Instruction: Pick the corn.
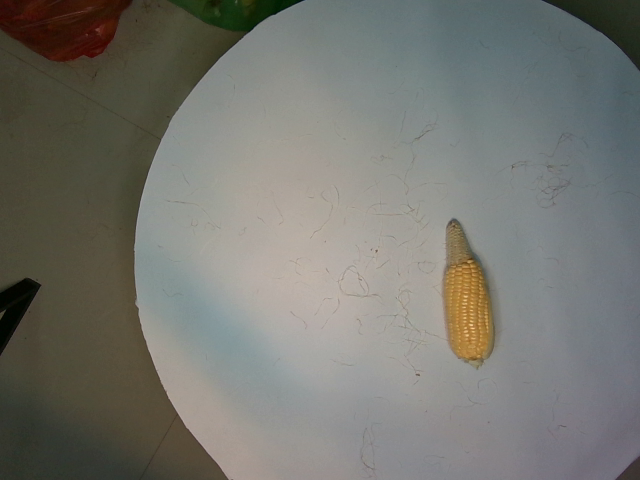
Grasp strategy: vertical